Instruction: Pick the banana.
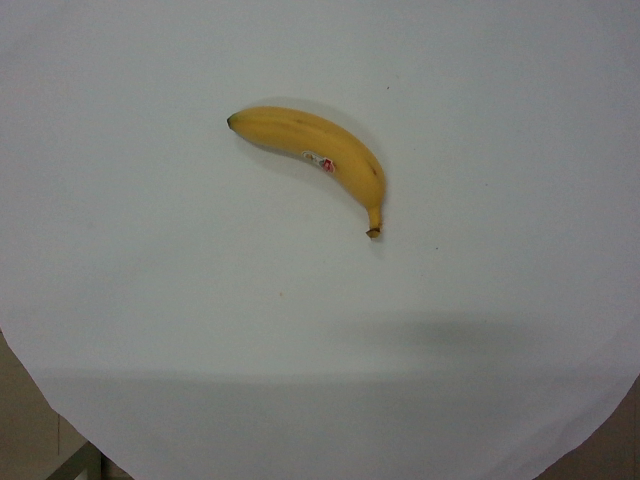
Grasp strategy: vertical